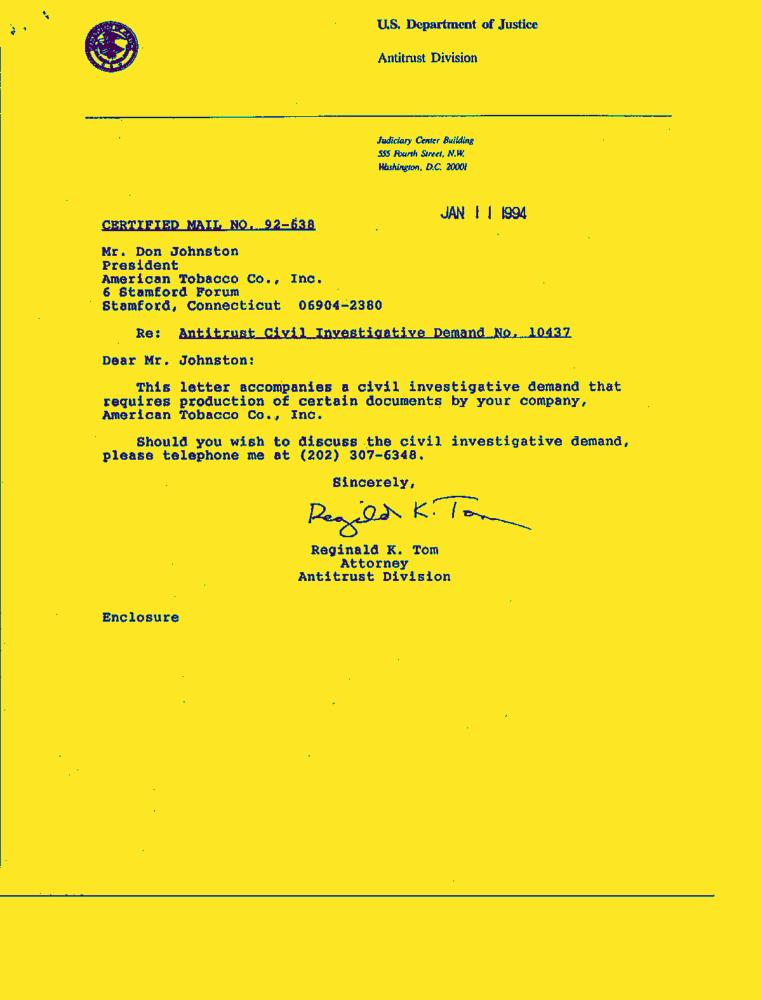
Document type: Letter-Doc